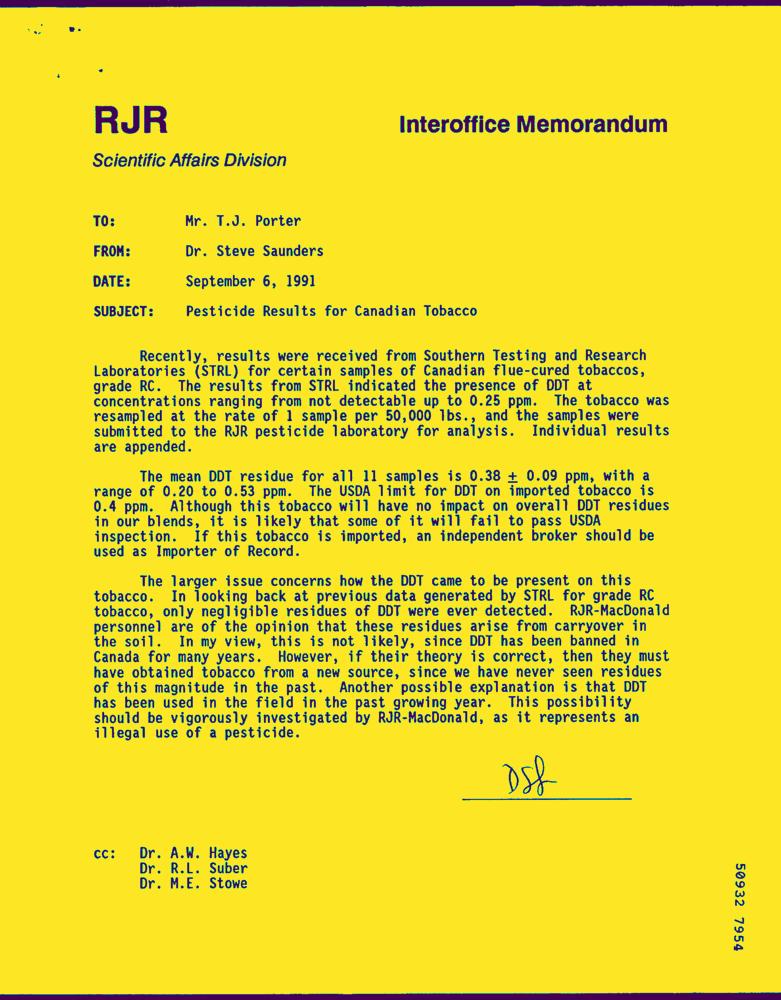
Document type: Letter-Doc